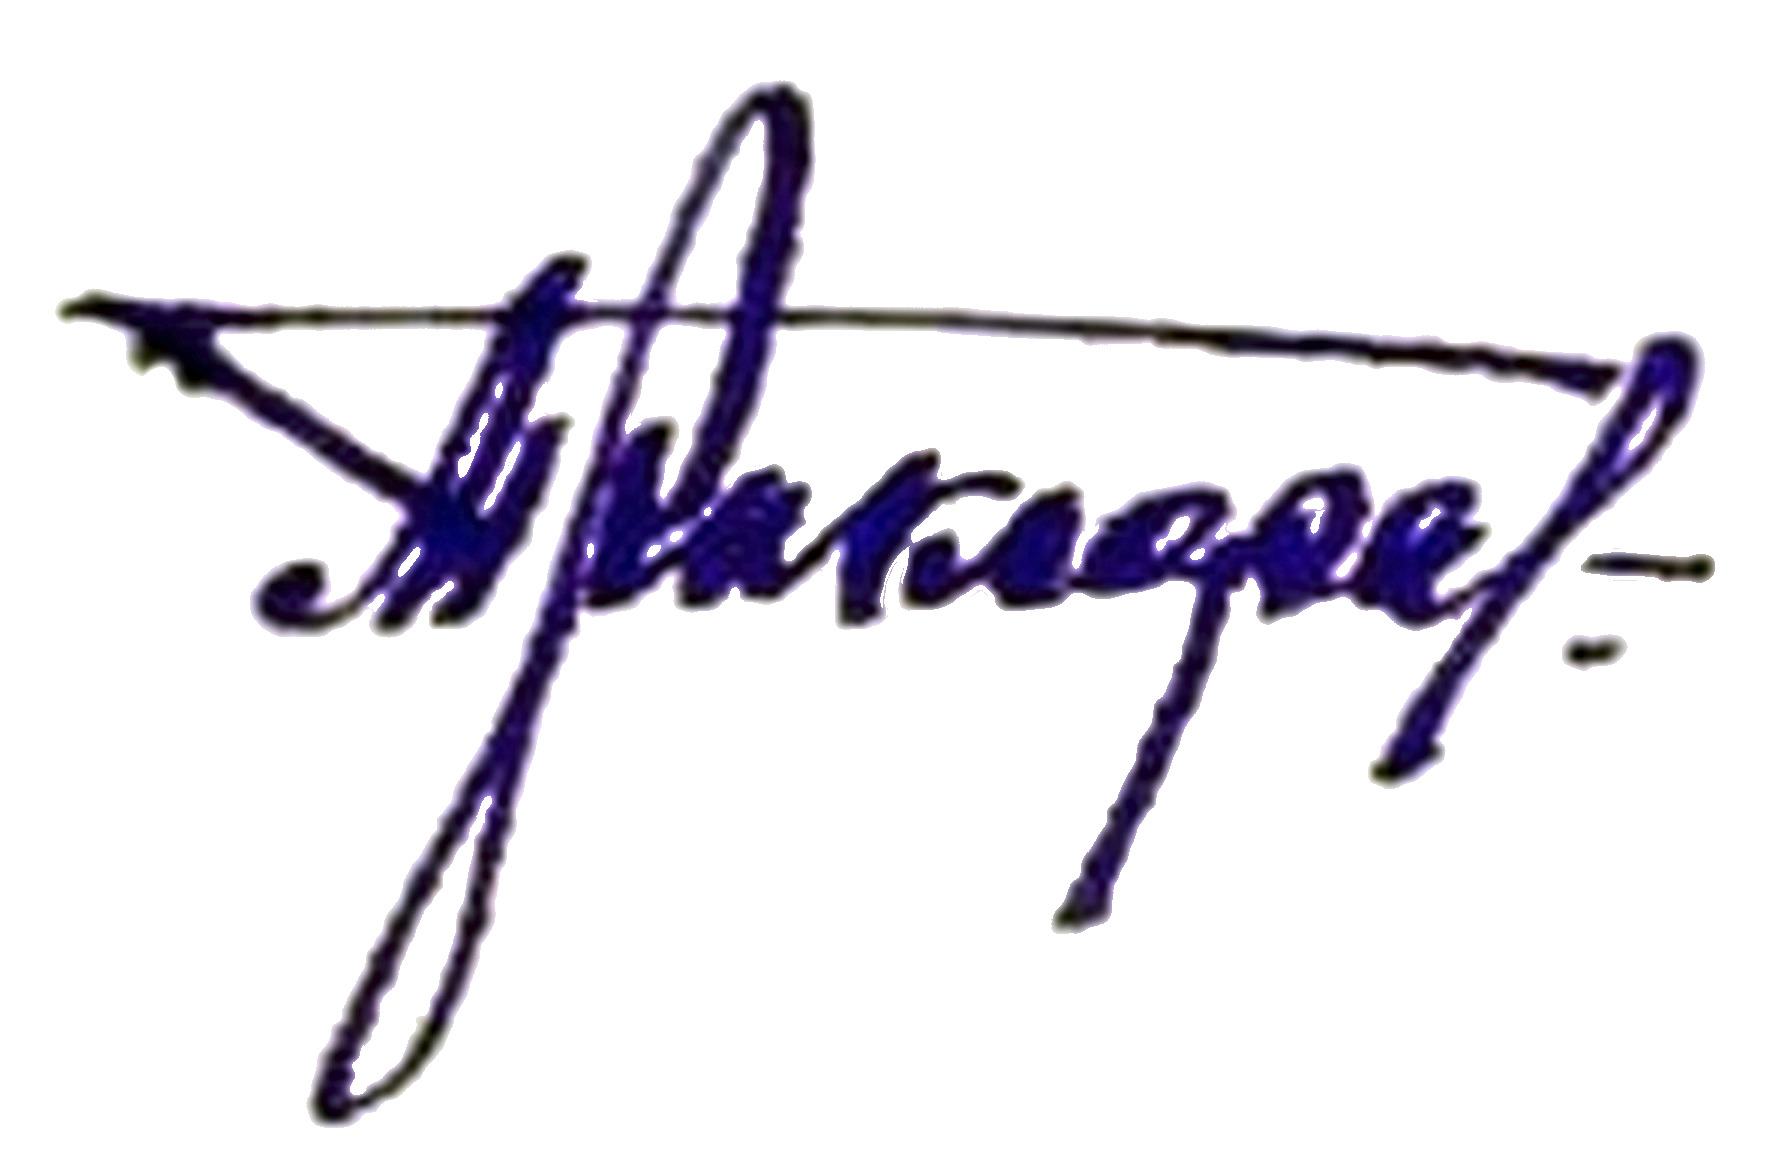
Signature of: andrey prokofiev